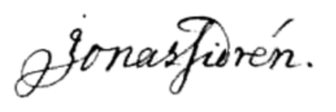
Signature of: jonas sidrén